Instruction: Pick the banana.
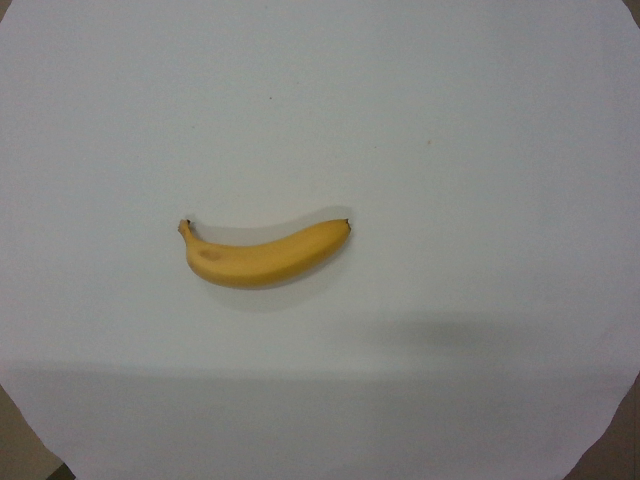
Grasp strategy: vertical